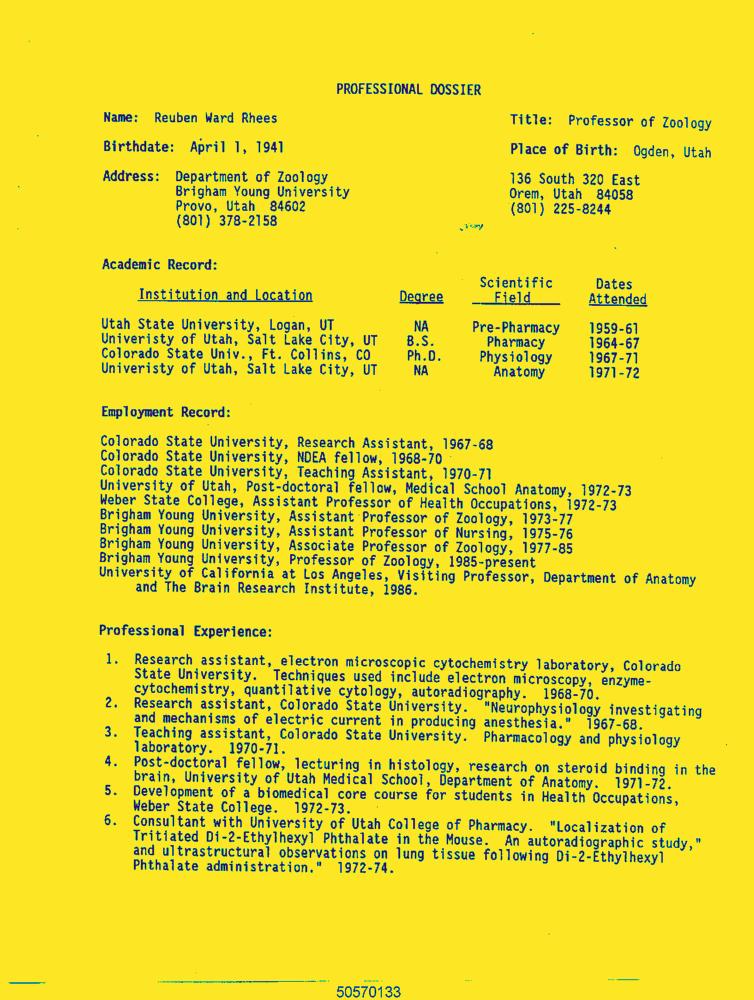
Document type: Resume-Doc